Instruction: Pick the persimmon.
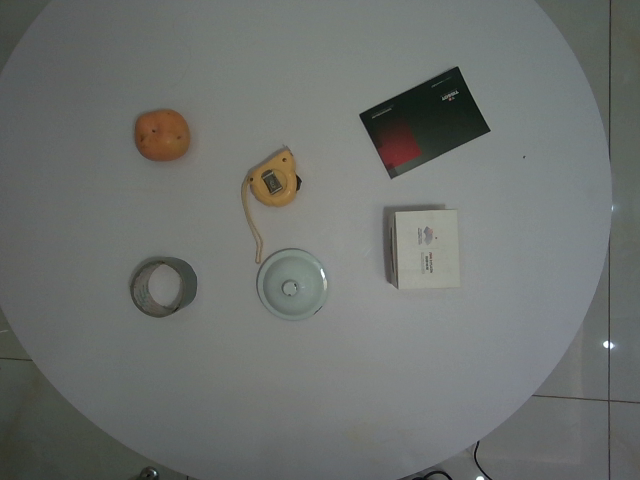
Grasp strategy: vertical